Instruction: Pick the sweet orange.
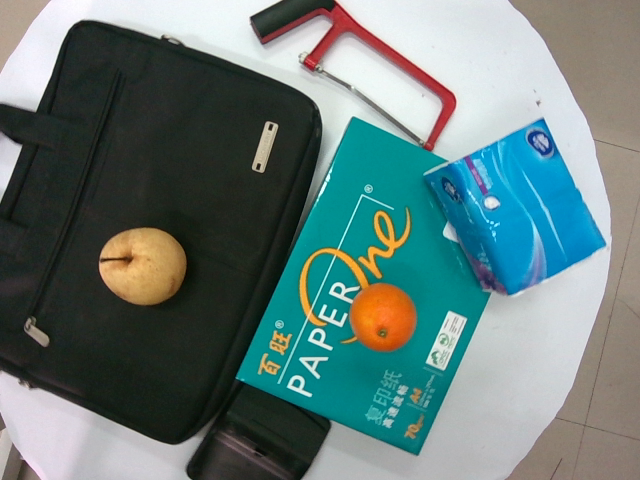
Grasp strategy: vertical